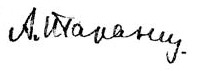
Signature of: anatoly yakovlevich taranetz